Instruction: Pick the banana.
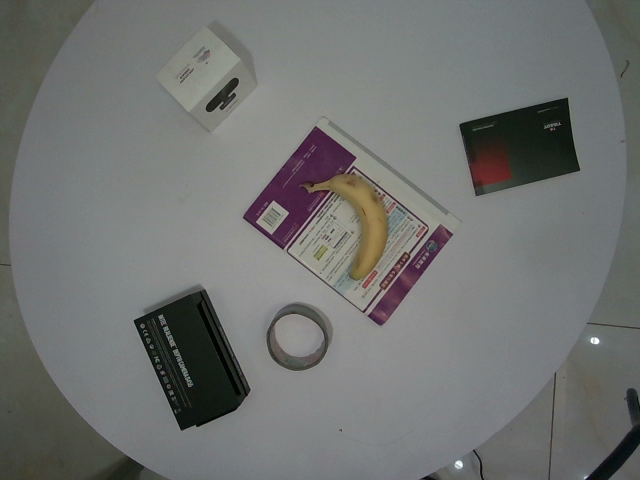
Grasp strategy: vertical